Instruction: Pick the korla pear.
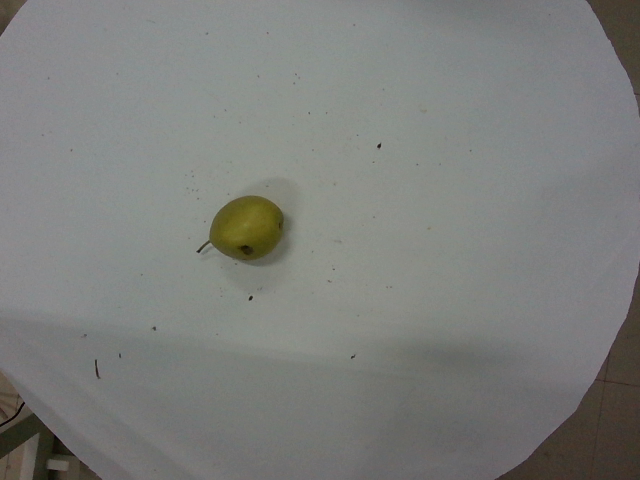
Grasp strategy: vertical